Question: Describe the condition in detail:
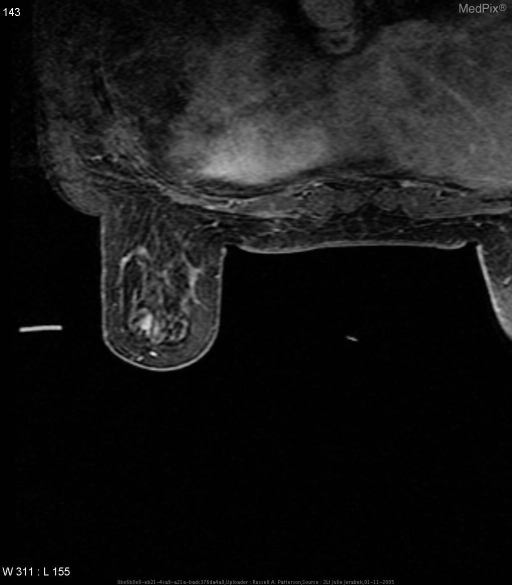
Answer: The disease is discussed as: Discussion (include references): Given the increased use of mammographic screening over the past few decades, DCIS is the most rapidly growing subgroup of breast cancer.  DCIS was newly diagnosed over 55,000 times in 2003.  As a direct precursor to invasive breast cancer, diagnosing DCIS is important to preventing widespread disease.   For a patient such as this, where mammography and US showed no abnormalities, but she was still having pain, MRI is a logical next step.  Almost all invasive cancers will enhance with gadolinium on MRI (95-100% sensitivity); it is less for DCIS.  However, in this patient, there was no  enhancement.  Also of note, MRI can be helpful in determining the extent of disease spread posteriorly (chest wall, muscle, etc.)  However, the routine use of breast MRI is being studied and compared with that of mammagraphy.  MRI is often much more expensive, less available, and may have a higher false positive rate for enhancing benign lesions.